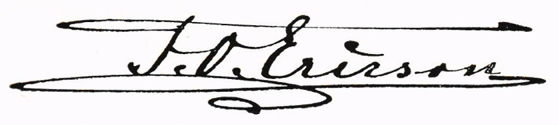
Signature of: frans ericson